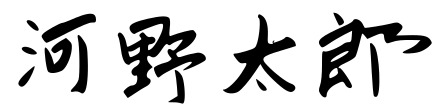
Signature of: taro kono